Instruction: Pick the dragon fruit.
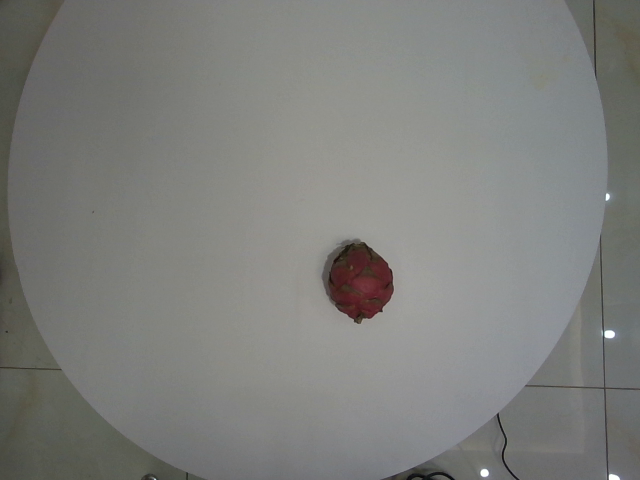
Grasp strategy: vertical